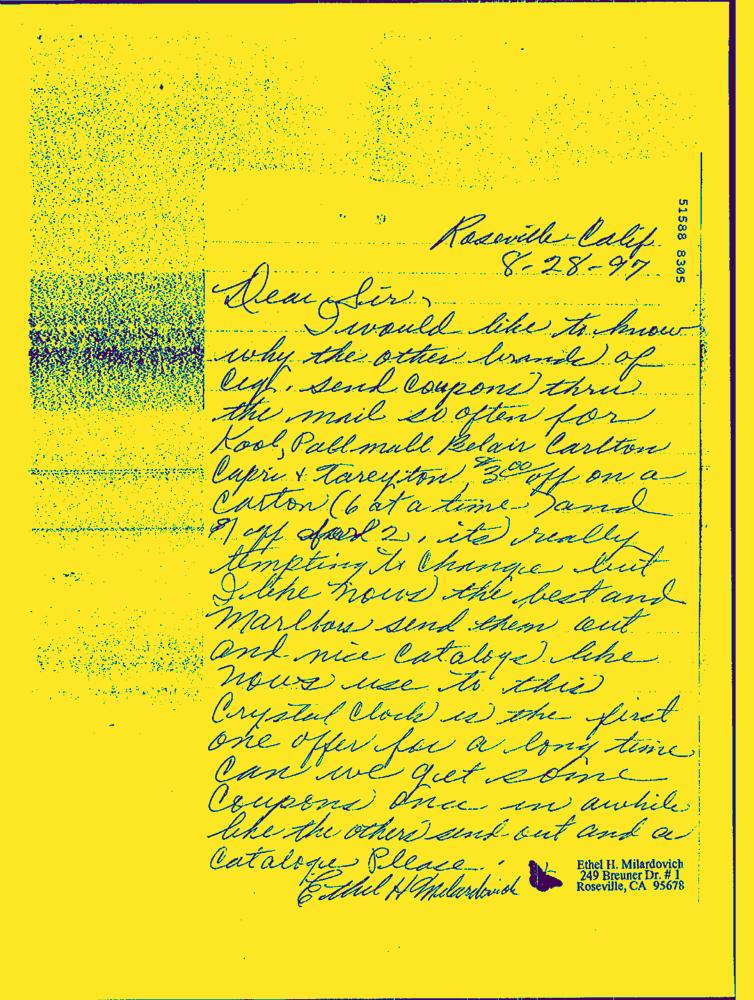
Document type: Hand-Written